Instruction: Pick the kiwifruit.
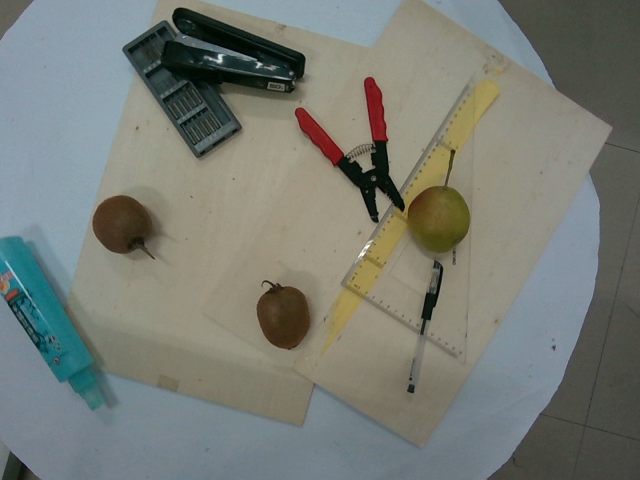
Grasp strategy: vertical